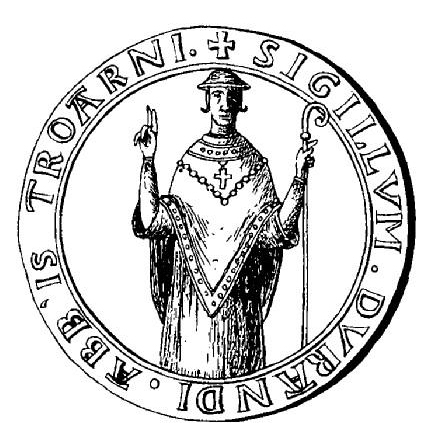
Signature of: durandus of troarn